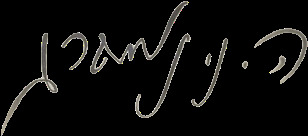
Signature of: hersh david nomberg